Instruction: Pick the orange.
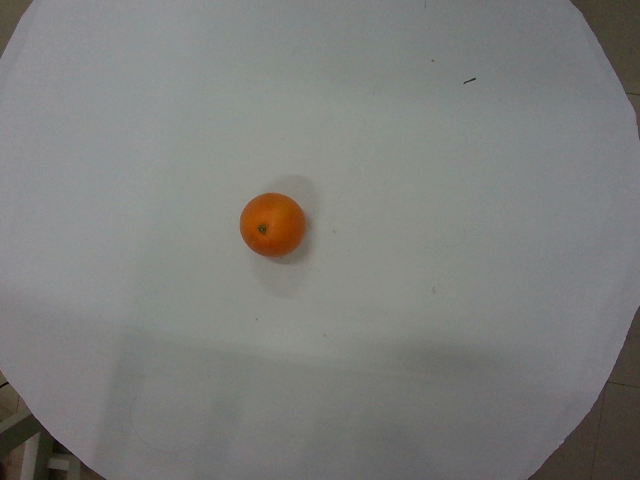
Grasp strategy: vertical